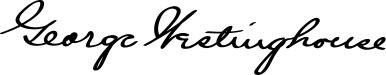
Signature of: george westinghouse